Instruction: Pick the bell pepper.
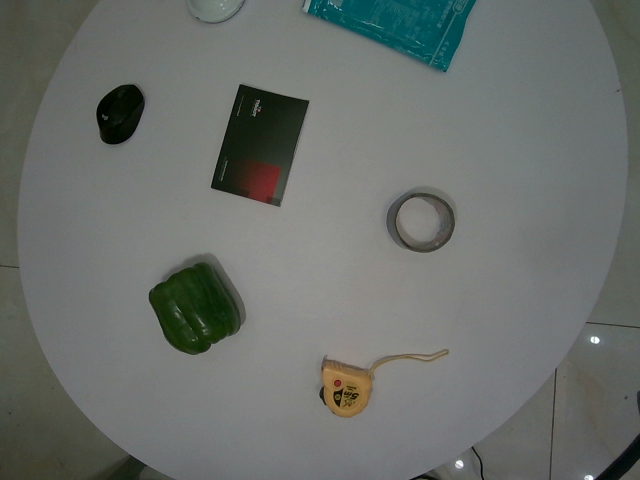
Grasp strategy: vertical